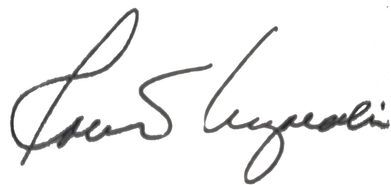
Signature of: robert kiyosaki